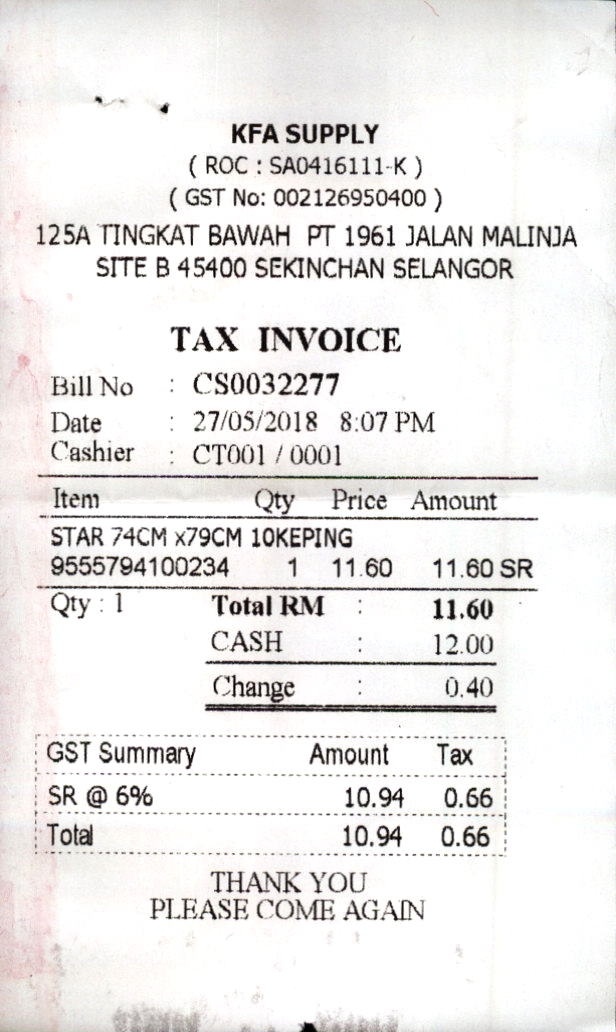
KFA SUPPLY
( ROC : SA0416111-K )
( GST NO: 002126950400 )
125A TINGKAT BAWAH PT 1961 JALAN MALINJA
SITE B 45400 SEKINCHAN SELANGOR
TAX INVOICE
BILL NO
: CS0032277
DATE
: 27/05/2018 8:07 PM
CASHIER
: CT001 / 0001
ITEM
QTY
PRICE
AMOUNT
STAR 74CM X79CM 10KEPING
9555794100234
1
11.60
11.60 SR
QTY : 1
TOTAL RM
CASH
CHANGE
:
:
:
11.60
12.00
0.40
GST SUMMARY
SR @ 6%
TOTAL
AMOUNT
10.94
10.94
TAX
0.66
0.66
THANK YOU
PLEASE COME AGAIN